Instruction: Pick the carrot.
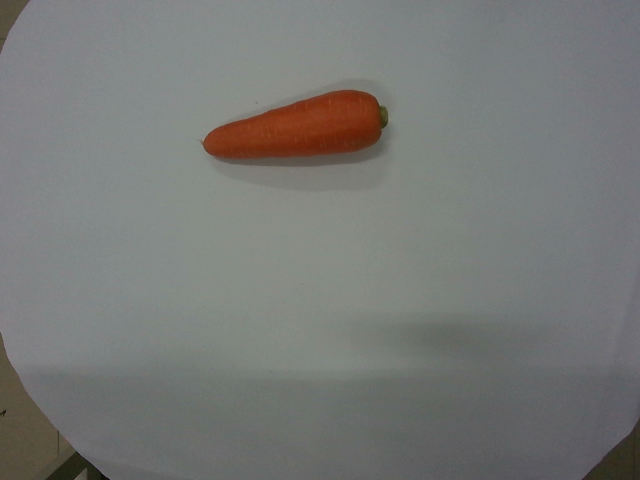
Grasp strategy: vertical